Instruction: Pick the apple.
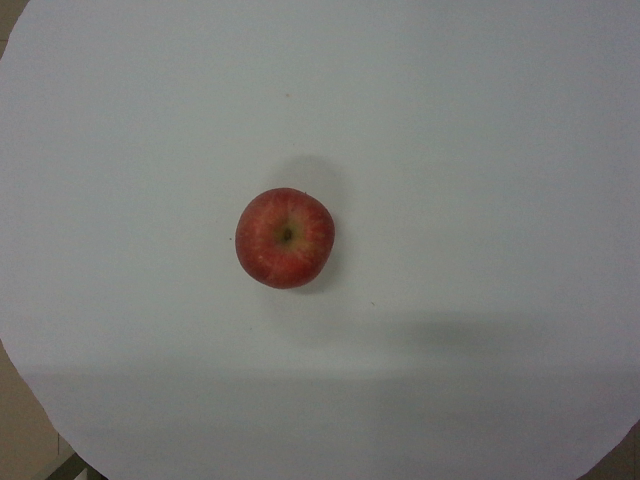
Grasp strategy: vertical